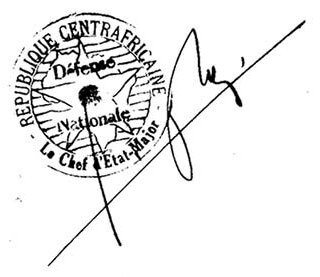
Signature of: jean bedel bokassa